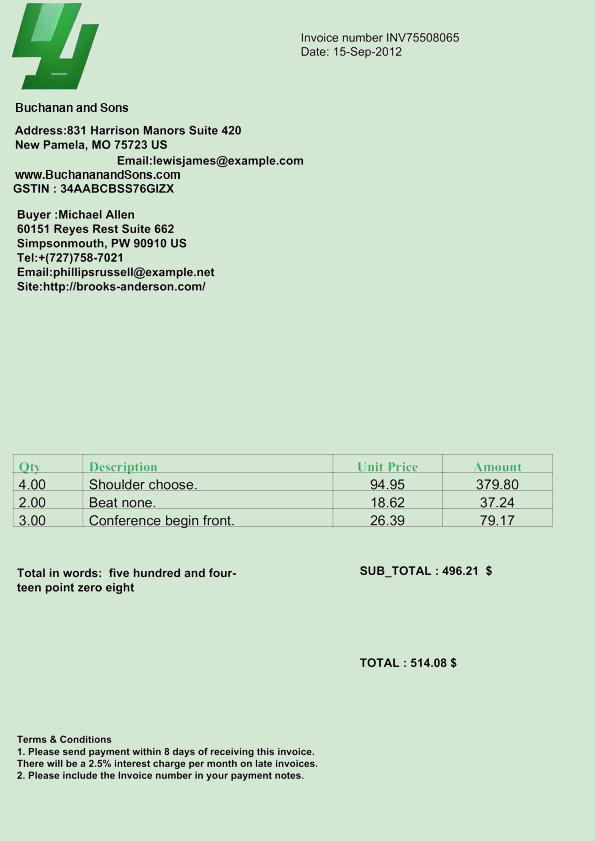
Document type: Invoice